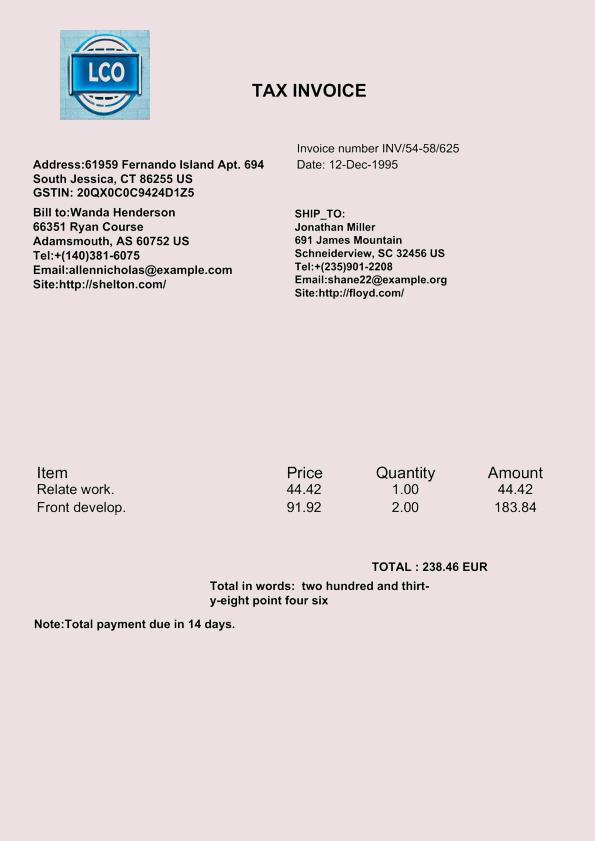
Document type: Invoice